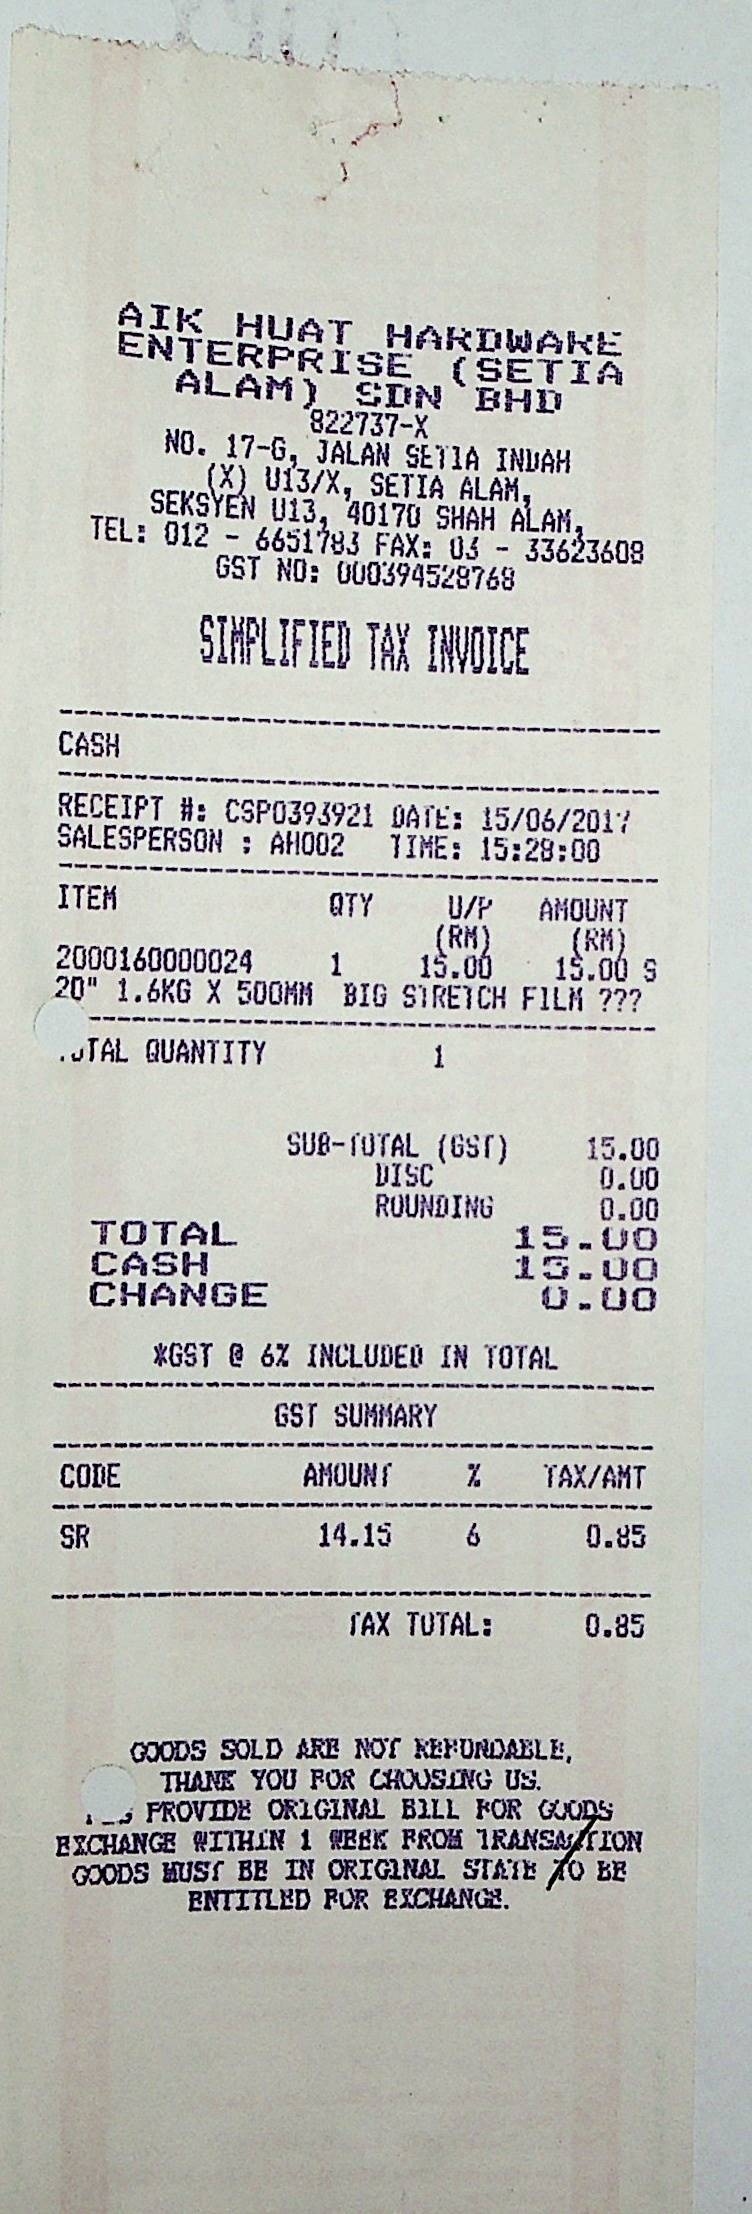
AIK HUAT HARDWARE
ENTERPRISE (SETIA
ALAM) SDN BHD
822737-X
NO. 17-G, JALAN SETIA INDAH
(X) U13/X, SETIA ALAM,
SEKSYEN U13, 40170 SHAH ALAM,
TEL: 012 - 6651783 FAX: 03 - 33623608
GST NO: 000394528768
SIMPLIFIED TAX INVOICE
CASH
RECEIPT #: CSP0393921 DATE: 15/06/2017
BIG STRETCH FILM ???
SALESPERSON : AH002
TIME: 15:28:00
ITEM
QTY
U/P
(RM)
AMOUNT
(RM)
2000160000024
1
15.00
15.00 S
20" 1.6KG X 500MM
TAL QUANTITY
1
SUB-TOTAL (GST)
15.00
DISC
0.00
ROUNDING
0.00
TOTAL
15.00
CASH
15.00
CHANGE
0.00
*GST @ 6% INCLUDED IN TOTAL
GST SUMMARY
CODE
AMOUNT
%
TAX/AMT
SR
14.15
6
0.85
TAX TOTAL:
0.85
GOODS SOLD ARE NOT REFONDABLE,
THANK YOU FOR CHOOSING US.
PROVIDE ORIGINAL BILL FOR GOODS
EXCHANGE WITHIN 1 WEEK FROM TRANSACTION
GOODS MUST BE IN ORIGINAL STATE TO BE
ENTITLED FOR EXCHANGE.